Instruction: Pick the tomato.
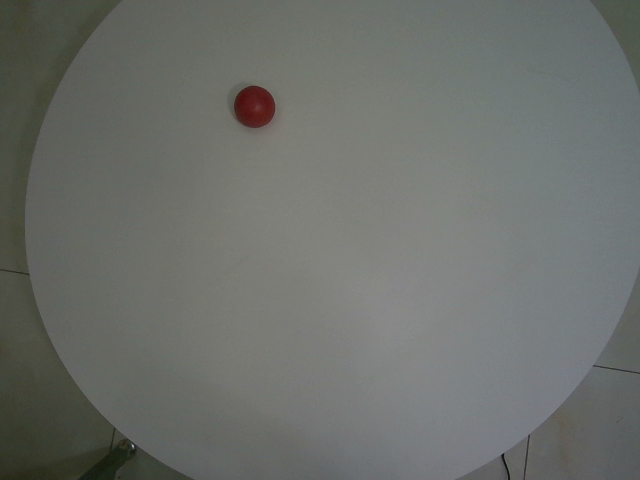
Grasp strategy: vertical